Question: What is the main concern?
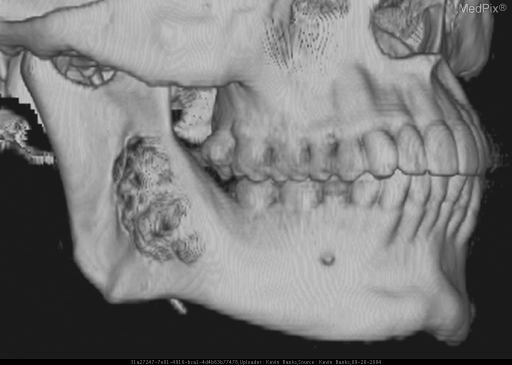
Answer: The findings suggest Radiographic evaluation of the mandible demonstrated a multilocular cystic lesion of the right mandible arising along the crown of a tooth at the ramus of the mandible. There is significant expansion of the bone with cortical disruption medially.. 3D reconstruction of the face demonstrates the patient's expansile, multilocular lytic lesion of the right mandible.. The patient might have a history of A 22 yo military basic trainee had routine screening dental evaluation - no symptoms reported..